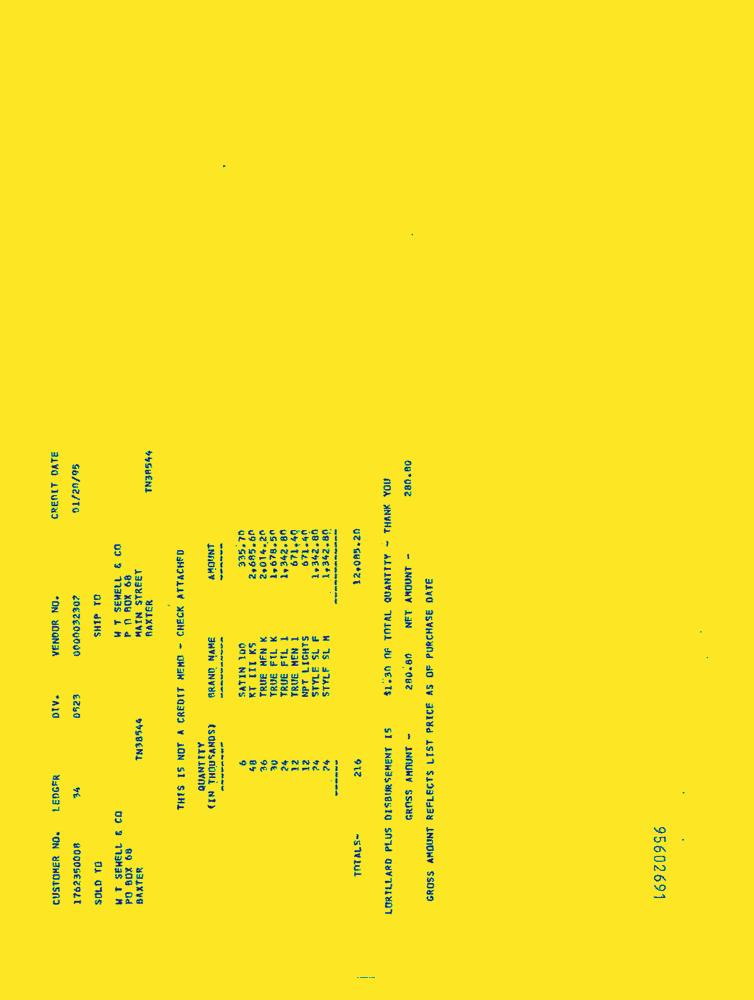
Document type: Invoice-Doc